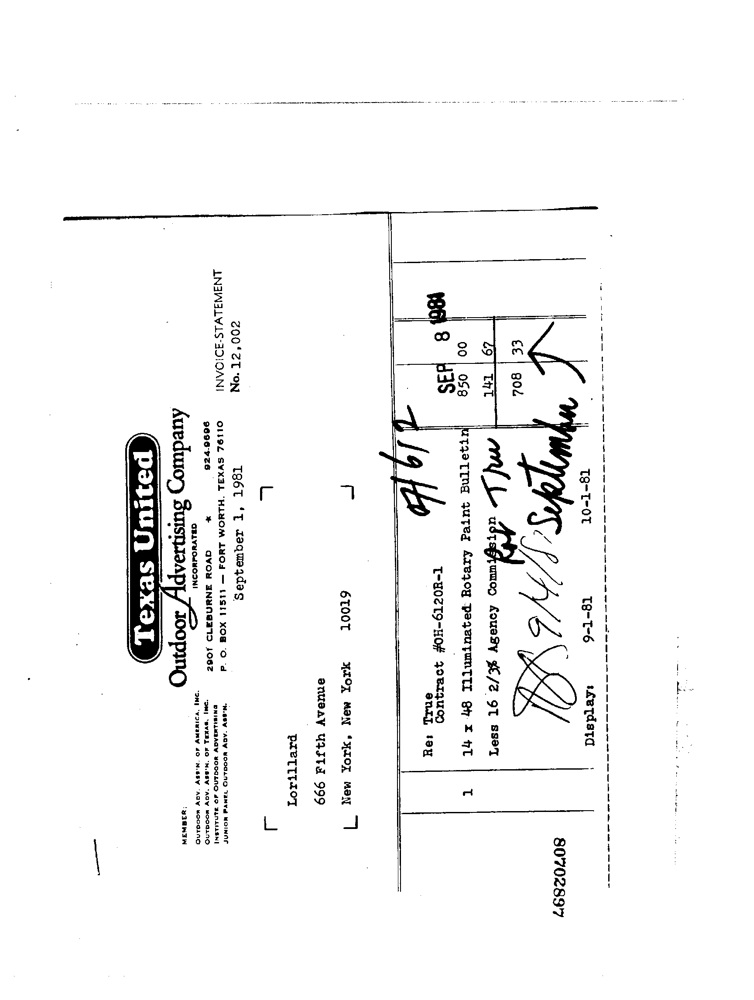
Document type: Invoice